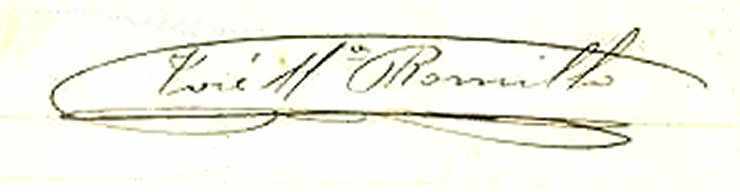
Signature of: josé maria romillo romillo